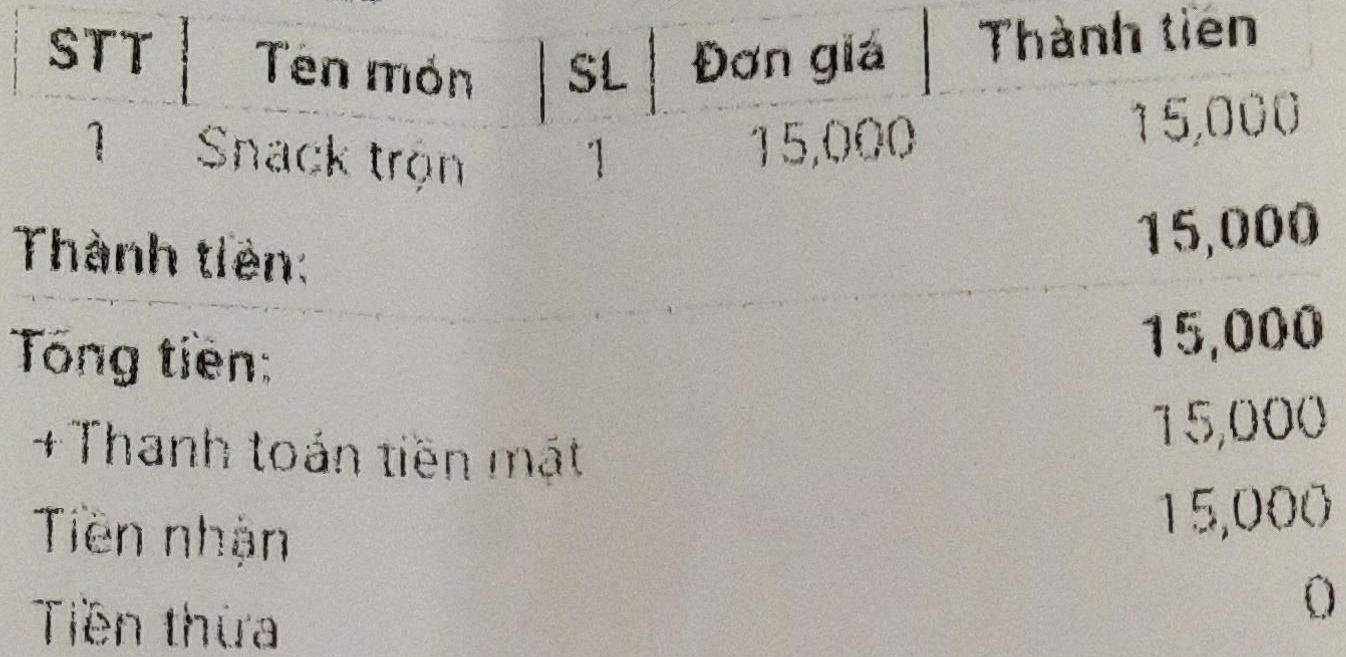
<table>
<tr>
<th>STT</th>
<th>Ten món</th>
<th>SL</th>
<th>Đơn giá</th>
<th>Thành tiền</th>
</tr>
<tr>
<td>1</td>
<td>Snack trộn</td>
<td>1</td>
<td>15,000</td>
<td>15,000</td>
</tr>
</table>

Thành tiền: 15,000
Tổng tiền: 15,000
+ Thanh toán tiền mặt 15,000
Tiền nhận 15,000
Tiền thừa 0